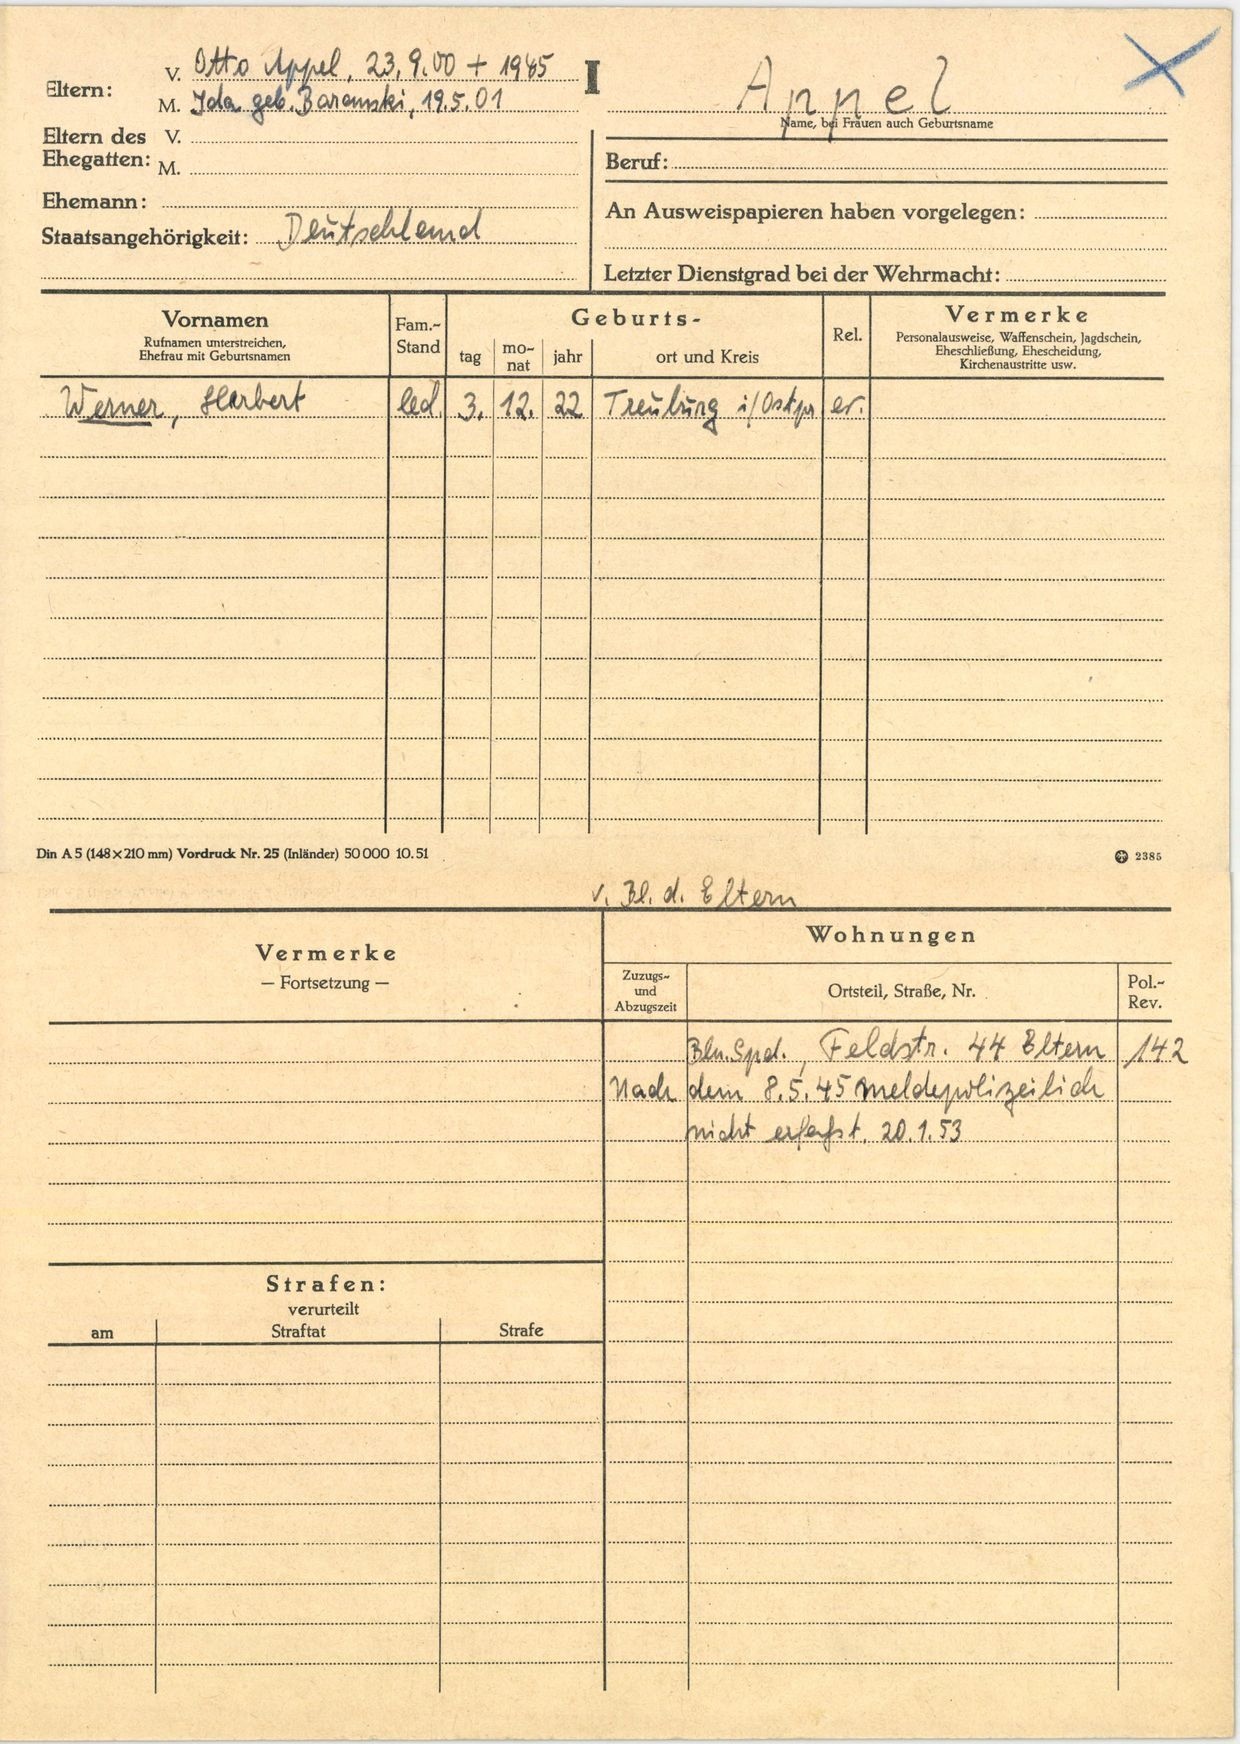
Appel